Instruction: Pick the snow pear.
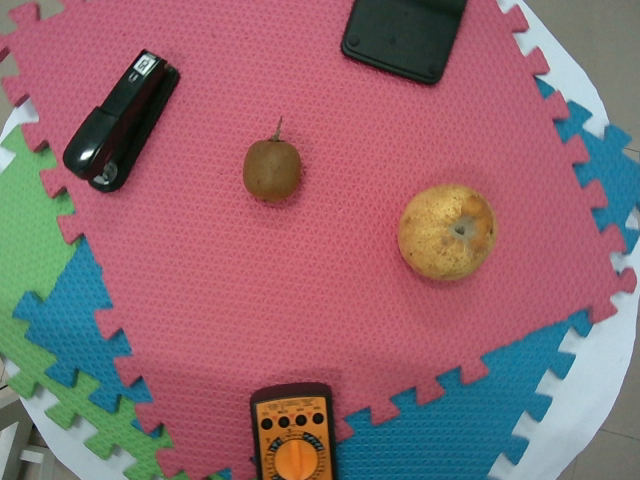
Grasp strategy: vertical